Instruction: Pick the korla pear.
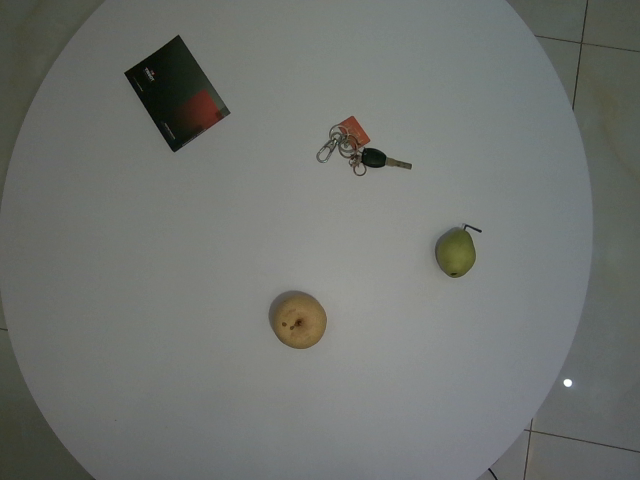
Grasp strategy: vertical